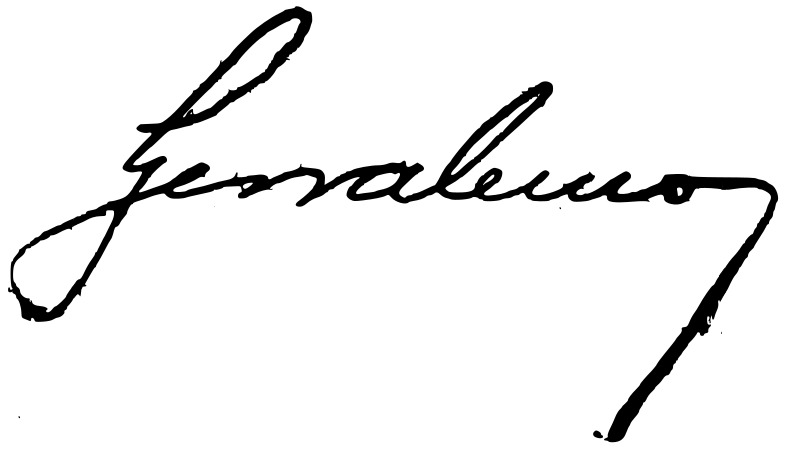
Signature of: geová lemos cavalcante